Question: What is the mailing or notice date provided in the document?
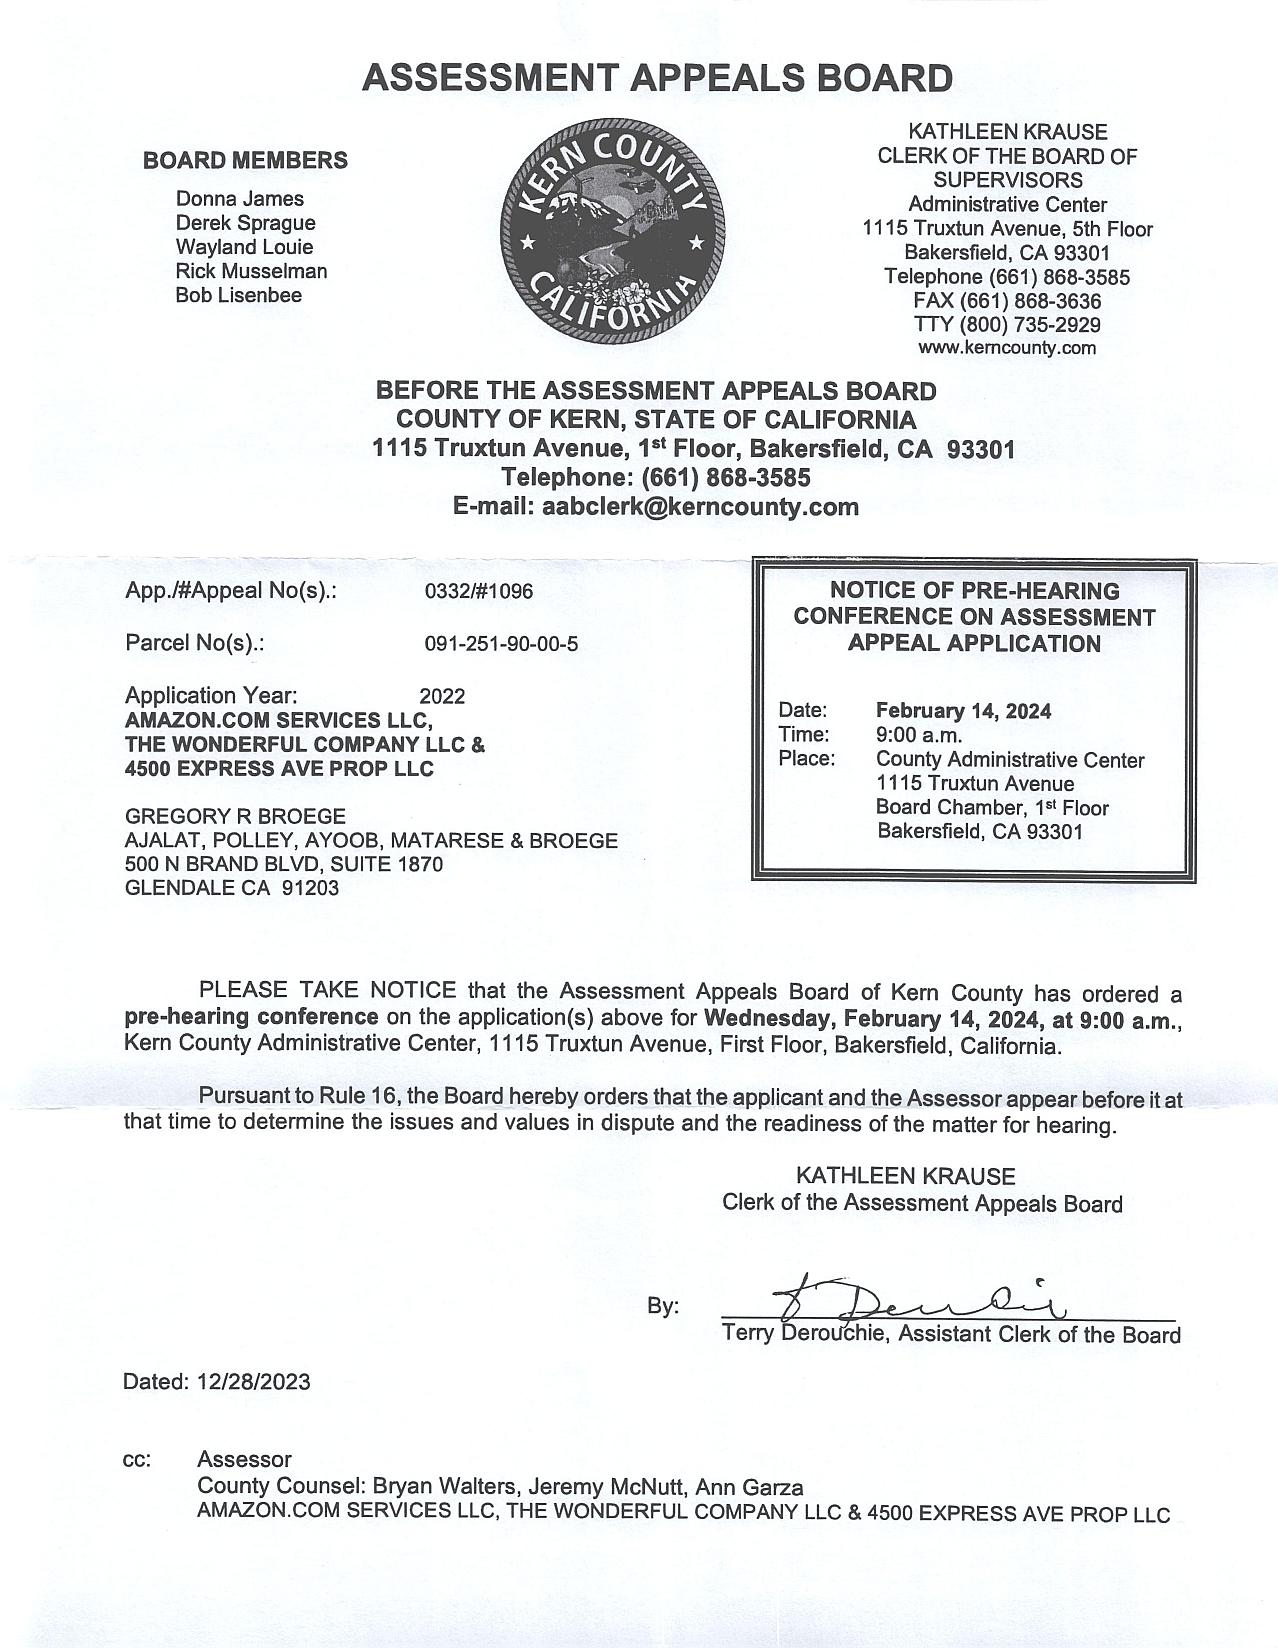
Answer: "12/28/23"